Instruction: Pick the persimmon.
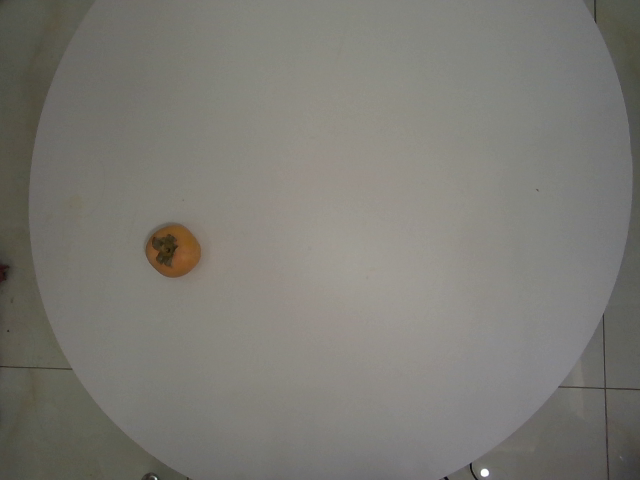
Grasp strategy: vertical